Patient: Female, age 75
A 75-year-old woman was admitted to our institution with a 2-week history of cough, sputum production, and fever. She had undergone right middle and right lower lobectomy for a double lung cancer 13 years earlier and recently underwent chemotherapy for tumor recurrence in the right thoracic cavity just before admission. On physical examination, the patient was thin with a body mass index of 16.9. She was febrile, with a body temperature of 37.8  C, but all other vital signs were normal. Vesicular sounds were weak on right chest auscultation. Chest X-ray and computed tomography (CT) revealed that compared with a previous study, there was a new contractive consolidation with cavity in the remaining right upper lobe (Fig. 1). Laboratory tests showed elevation of inflammatory markers: white blood cell count (WBC) 9180/muL and C-reactive protein (CRP) 9.87 mg/dL. We clinically diagnosed bacterial pneumonia; intravenous imipenem (IPM)/cilastatin (CS) was administered, but symptoms did not improve. Since fungal infection was a differential diagnosis of the CT findings, we added micafungin (MCFG). Treatment with IPM/CS and MCFG was continued for 2 weeks, but there was no improvement.
On further test, 3 sputum acid-fast bacillus (AFB) smears yielded a positive result of 2+, but polymerase chain reaction for tuberculosis and Mycobacterium avium complex (MAC) were both negative. We assumed the causative organism to be NTM other than MAC, including the progressive and rapidly growing Mycobacterium abcessus. With this in mind, we continued IPM/CS at 1000 mg/day and started LVFX at 250 mg/day and CAM at 800 mg/day. Symptoms, laboratory tests, and chest X-ray and CT improved after initiation of LVFX and CAM (Fig. 2). AFB culture of all 3 sputum specimens was positive for NTM. DNA-DNA hybridization (DDH mycobacteria; Kyokuto Pharmaceuticals, Tokyo, Japan) identified M. triviale in one sputum specimen, but could not detect the specific NTM from the other two specimens. We assumed negative conversion of sputum AFB smear, and culture was noted 2 weeks after initiating pharmacotherapy with LVFX and CAM. We considered that the pathogenic bacteria do not contradict M. triviale by the result of DNA-DNA hybridization and the clinical course.
We suggested additional intake of anti-tuberculosis drugs, but the patient declined and we reluctantly continued treatment with only LVFX and CAM for 12 months; IPM/CS were discontinued after symptom resolution. Twelve months after completing pharmacotherapy with LVFX and CAM, there have been no clinical manifestations of recurrence and sputum AFB smear and culture have remained negative.
Keywords: mycobacterium triviale, non-tuberculous mycobacteria, respiratory infection
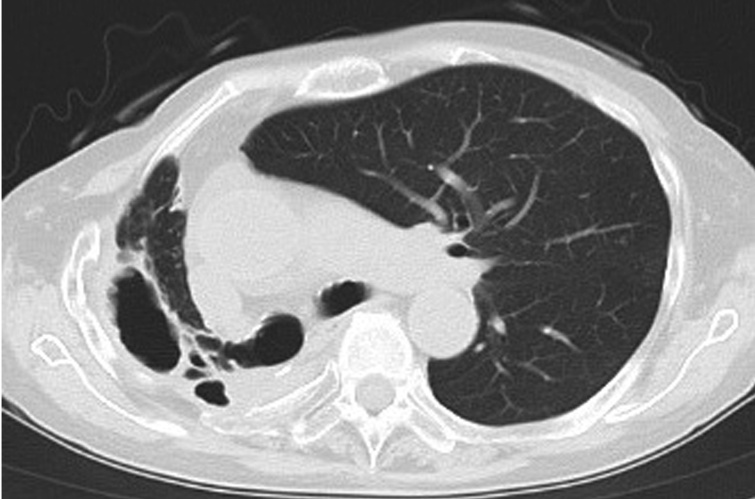
Image caption: Chest X-ray and CT before treatment. B) Chest X-ray on admission shows apparent consolidation in the right lung field.